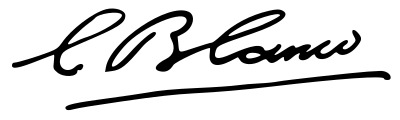
Signature of: carlos blanco galindo